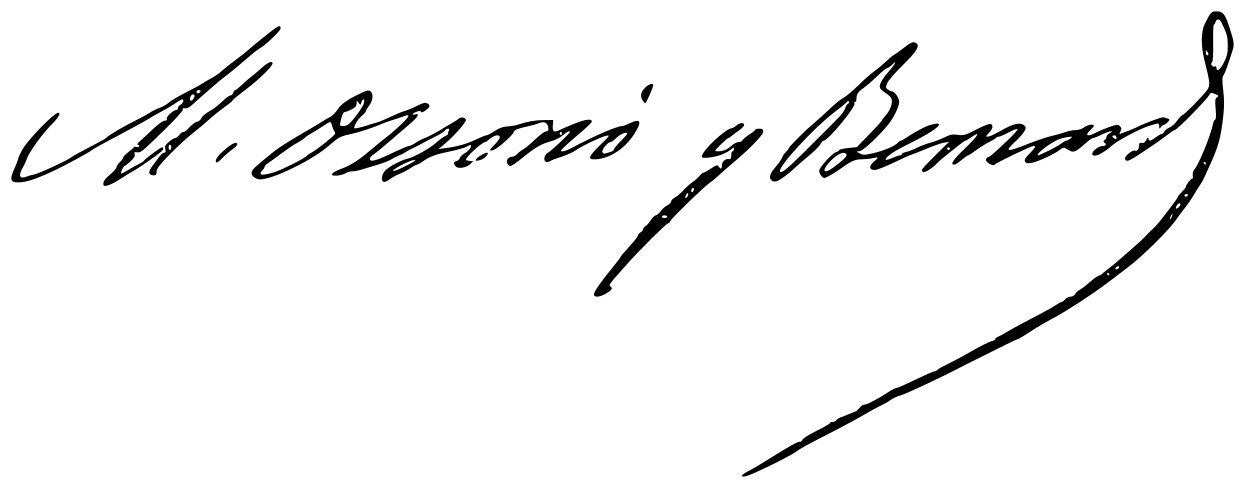
Signature of: manuel ossorio y bernard